Question: What is the main concern?
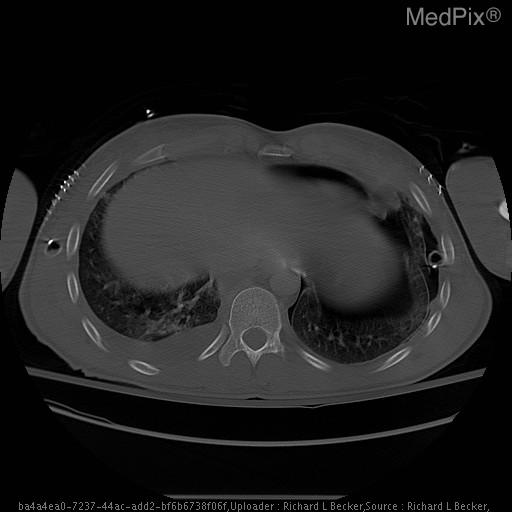
Answer: The findings suggest Thin rim of lucency surrounding the cardiac shadow. Previous Chest CT showed a small amount of pericardial air at the apex.. Subsequent CT images. The patient might have a history of 22 y.o. man with a history of polytrauma, gun shot wound to chest, 2 weeks ago, status post multiple right thoracostomy tube placements..